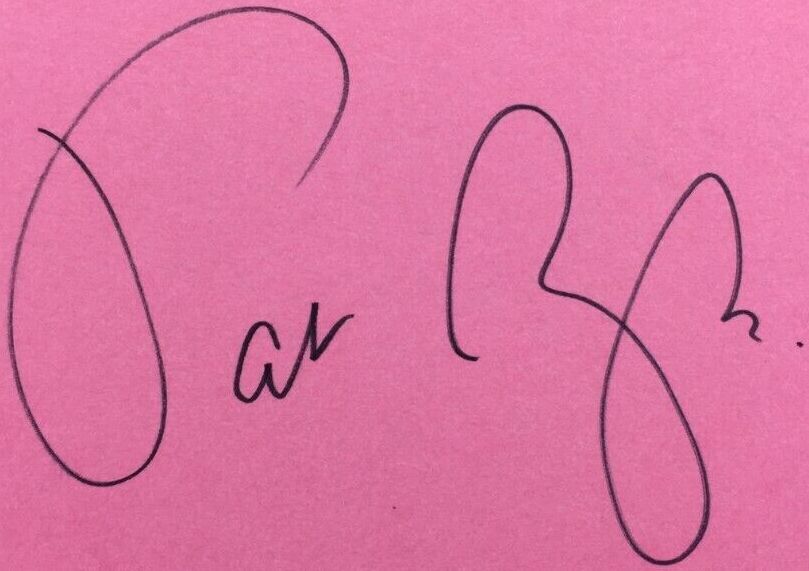
Signature of: pat suzuki